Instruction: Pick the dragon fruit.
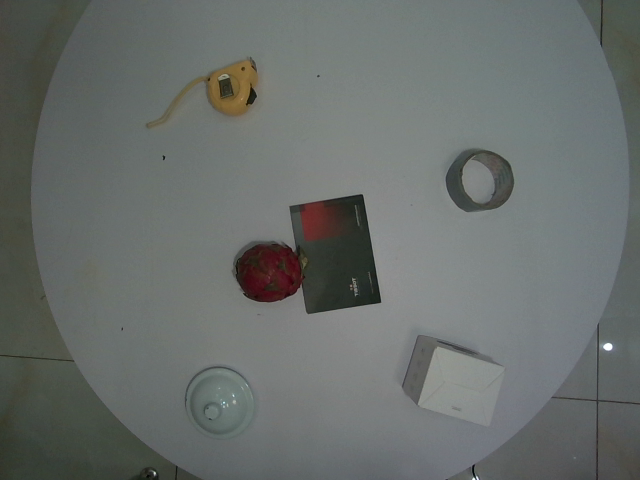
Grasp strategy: vertical